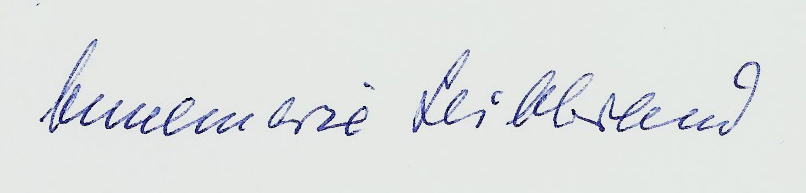
Signature of: annemarie leibbrand wettley